Question: What is the filing due date as per the document?
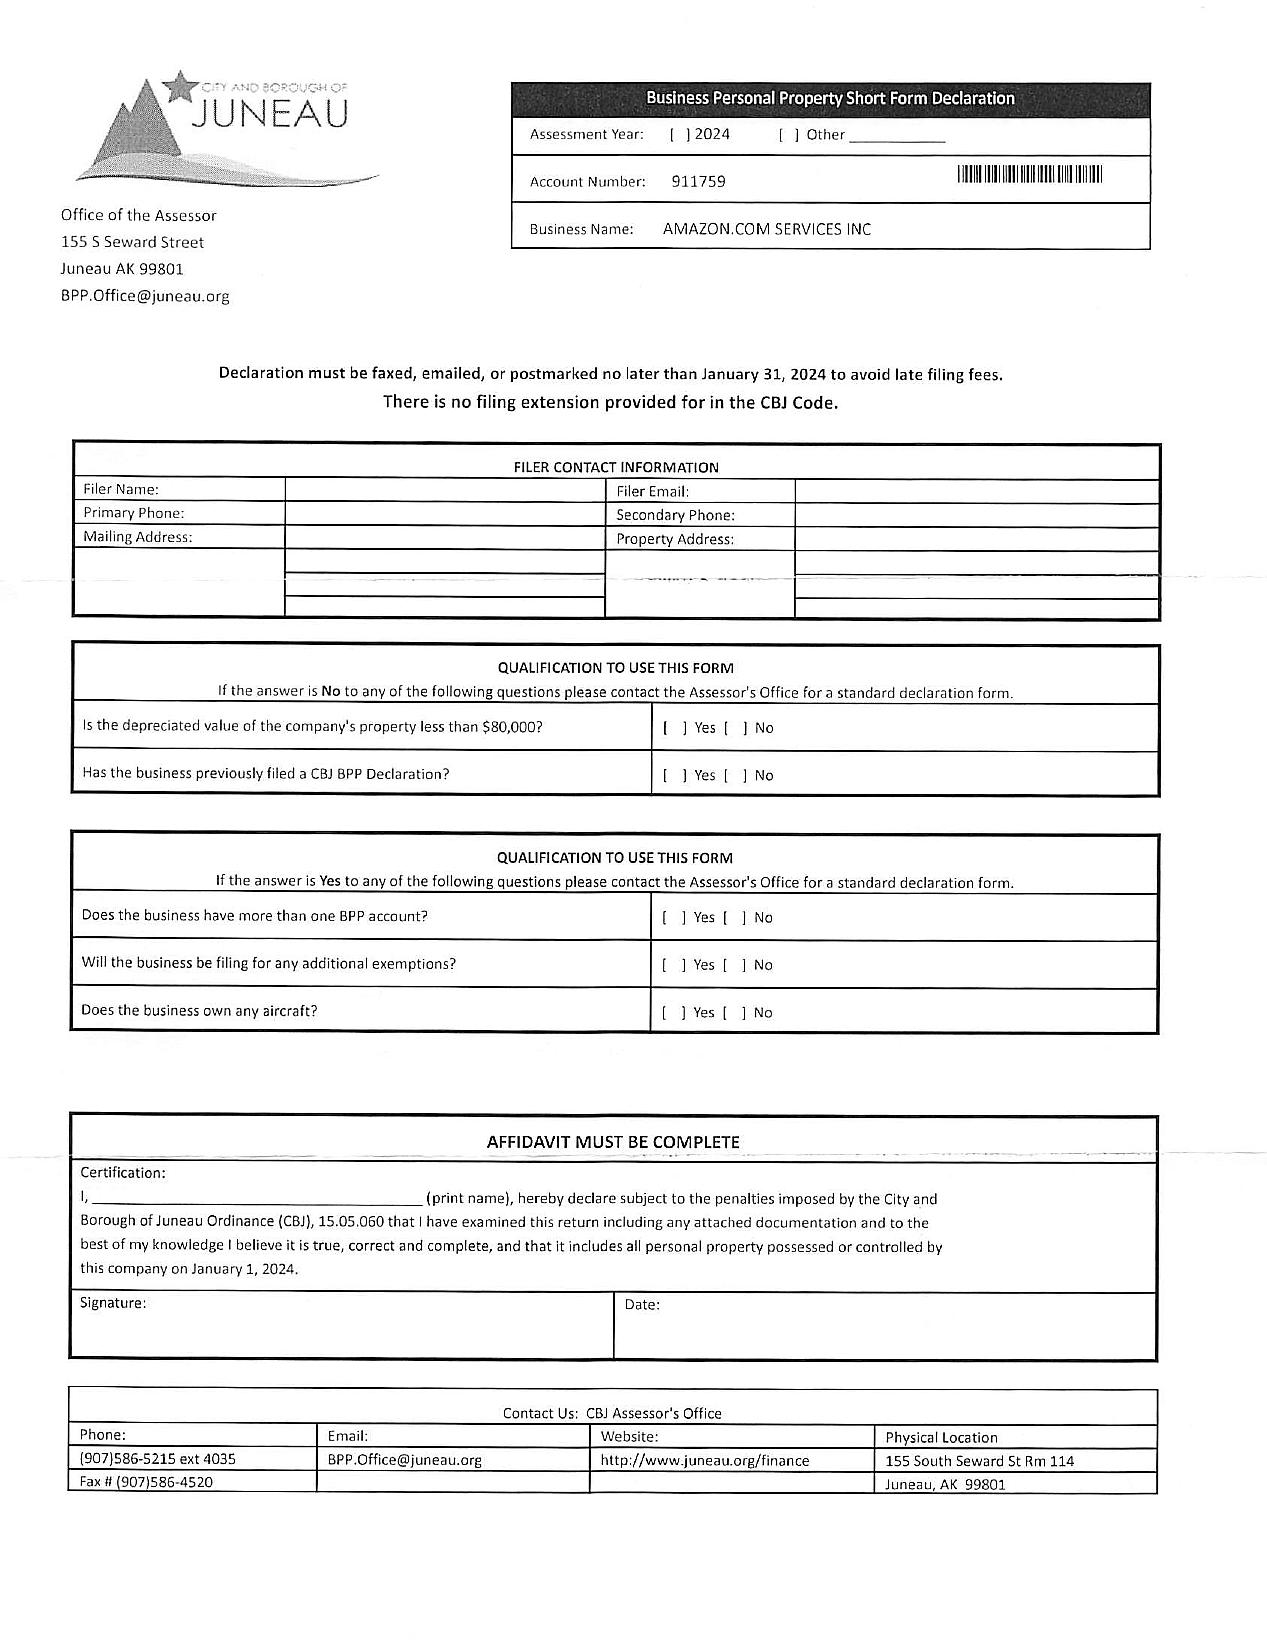
Answer: "31-Jan-24"